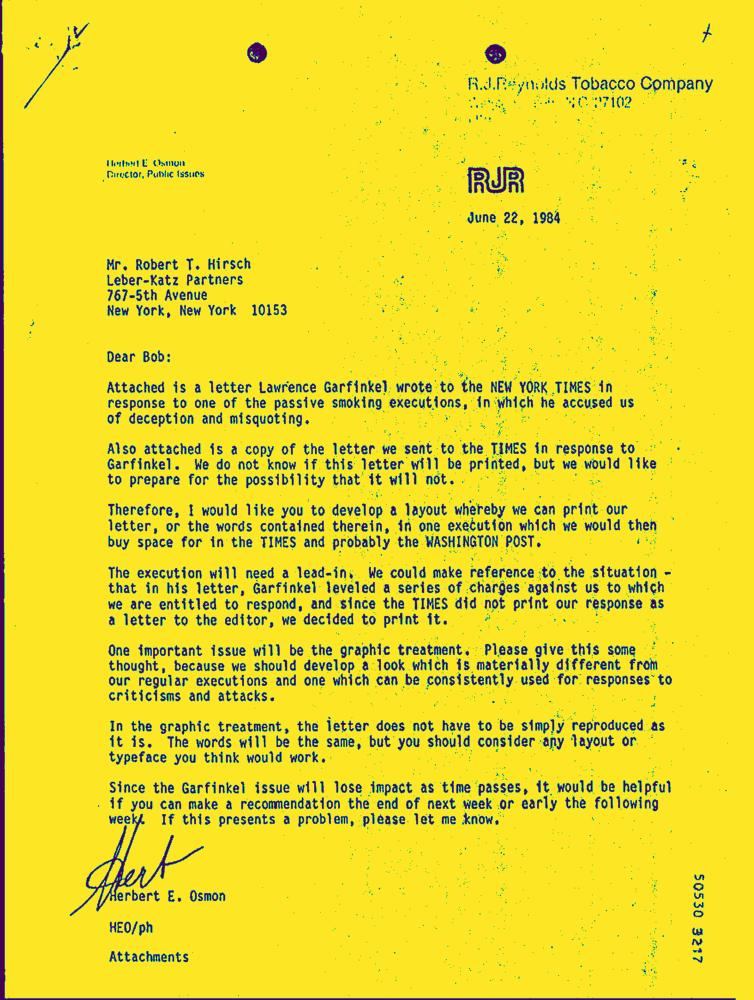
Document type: Letter-Doc